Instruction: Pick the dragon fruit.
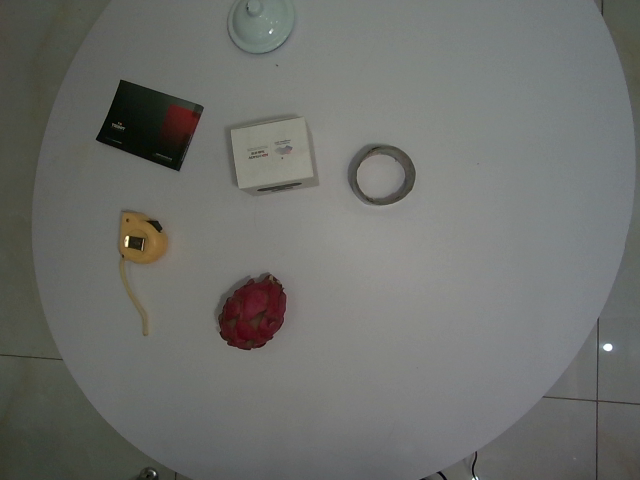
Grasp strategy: vertical